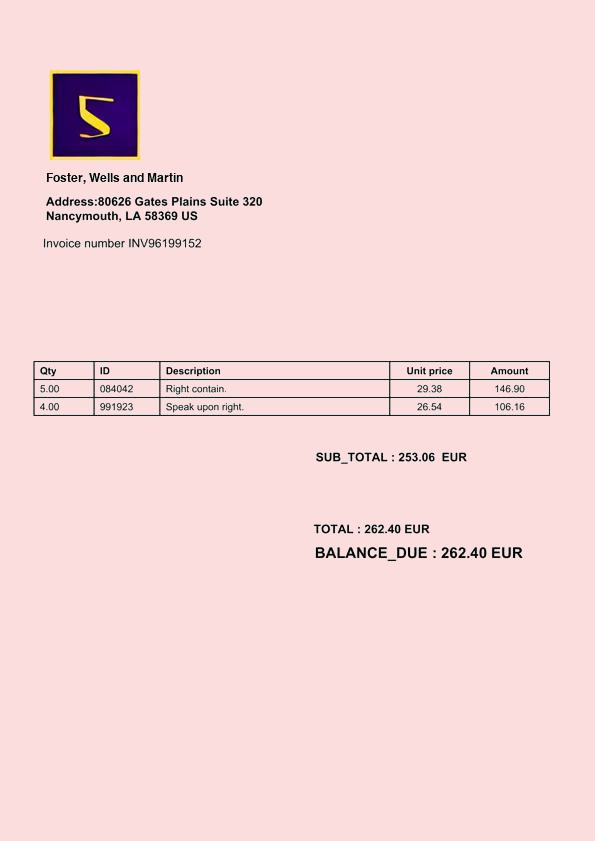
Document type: Invoice